Question: What is the potential diagnosis?
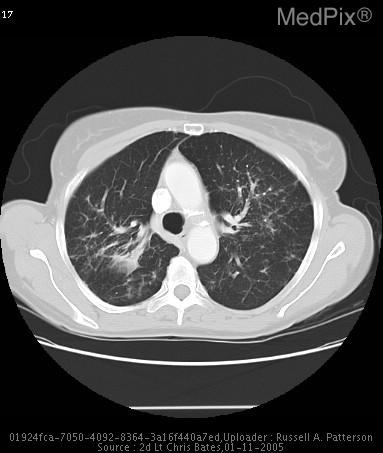
Answer: The possible diagnosis includes Nodular Interstitial Pattern: Granulomatous diseases both infectious (TB, Fungal, Bacteria, Atypical mycobacterium) and non- infectious (Sarcoidosis, Vasculitis-granulomatosis diseases, Histiocytosis) Hematogenous spread of malignancy, and, Pneumoconiosis..